Patient: Male, age 66
A 66-year-old gentleman presented acutely to secondary care with acutely worsening, progressive shortness of breath. His past medical history includes congestive cardiac failure, hypertension, wheelchair bound due to previous polio and chronic obstructive pulmonary disease (ex-smoker with a 40-pack year smoking history). His chest x-ray on admission showed a left upper lobe mass lesion (Fig. 1).
A CT thorax, abdomen and pelvis was reported as showing a large lobulated soft tissue mass in the left upper lobe measuring 7.2 cm x 6.9 cm x 7.5cm which was contiguous with the soft tissue extending from the anterior left main bronchus, suggestive of a lymph node, measuring 1.4 cm x 2.9 cm. There was evidence of direct tumour extension into the left pulmonary vein, almost into the left atrium (Fig. 2).
Following discussion in the Lung Cancer Multi-Disciplinary meeting the patient underwent an EBUS. Sampling from station 4R and 7 lymph nodes showed benign lymphoid material and pigmented macrophages on ROSE, therefore the procedure continued to the area of the 10L node. Ultrasound evaluation of this area were consistent with either tumour or solid material (thought likely tumour thrombus) within the left pulmonary vein, as there was a circumferential rim of fluid that was well visualised. TBNA was performed (Fig. 3).
Direct probe contact with the endobronchial wall was maintained for several minutes looking for biopsy complications (including extravasation). There were no immediate complications as a result of the TBNA. ROSE showed blood cells only with subsequent cell block material containing scanty material suggestive of non-small cell carcinoma. During the procedure, therefore, further material was obtained from the primary left upper lobe mass which ROSE revealed to be non-small cell carcinoma. A subsequent cell block was morphologically like that obtained from the tumour thrombus, but of greater quantity, allowing immunocytochemistry. This demonstrated strong p40 and TTF1 positivity and the tumour was classified as non-small cell carcinoma, not otherwise specified (Fig. 4).
Following further discussion in the Lung Cancer Multi-Disciplinary Meeting this patient was staged as T4N0M0 non-small cell lung cancer, not otherwise specified with the plan for surgical resection.
Keywords: ct, computerised tomography, ebus, endobronchial ultrasound, endobronchial ultrasound, endobronchial ultrasound-guided transbronchial needle aspiration (ebus-tbna), lung cancer, rose, rapid on-site evaluation, tbna, transbronchial needle aspiration, ttf-1, thyroid transcription factor 1, tumour thrombus
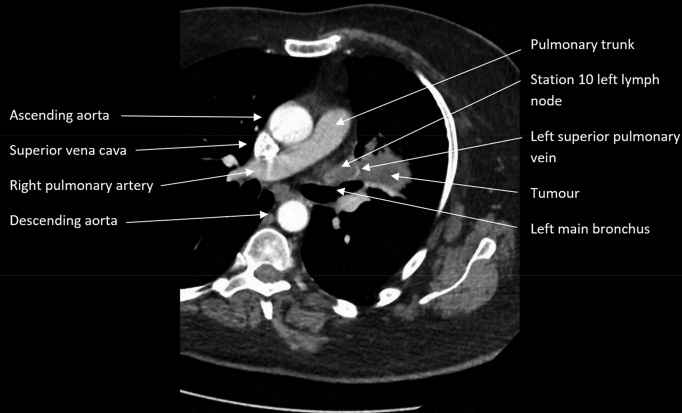
Image caption: Labelled computerised tomography showing left upper lobe lung tumour contiguous with station 10 left lymph node and left pulmonary vein.